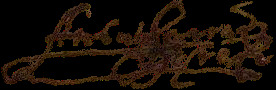
Signature of: antónio serrão de castro